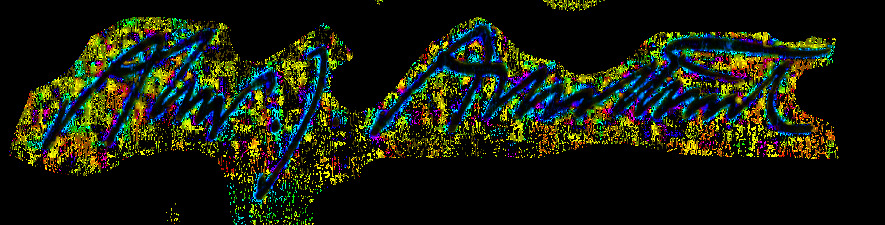
Signature of: alexander john arbuthnot